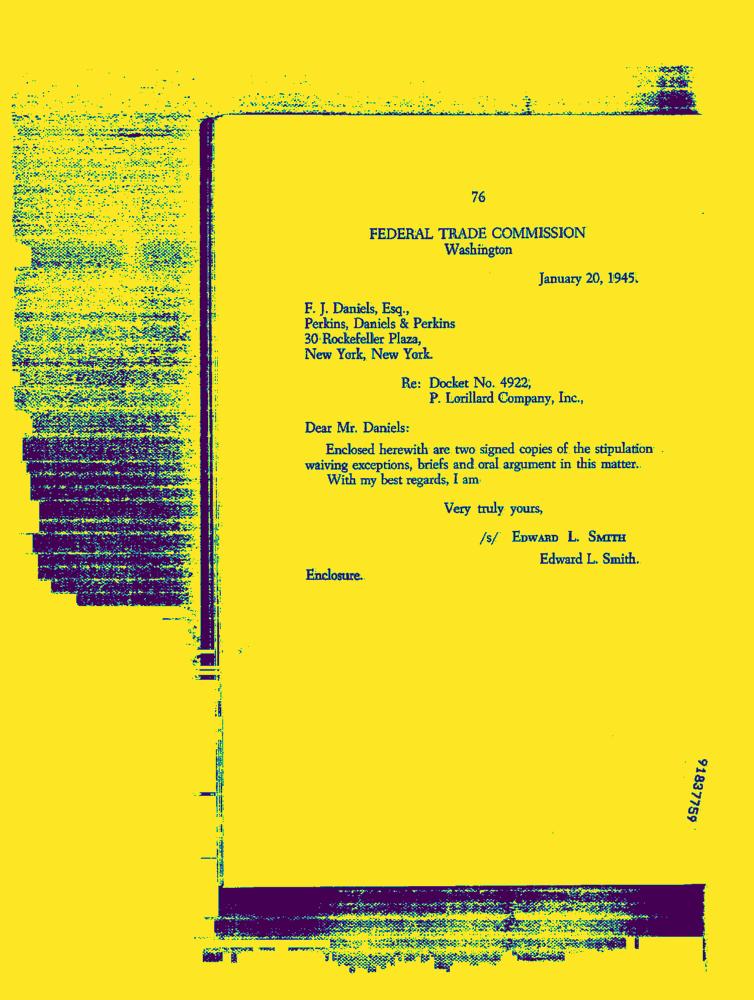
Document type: Letter-Doc